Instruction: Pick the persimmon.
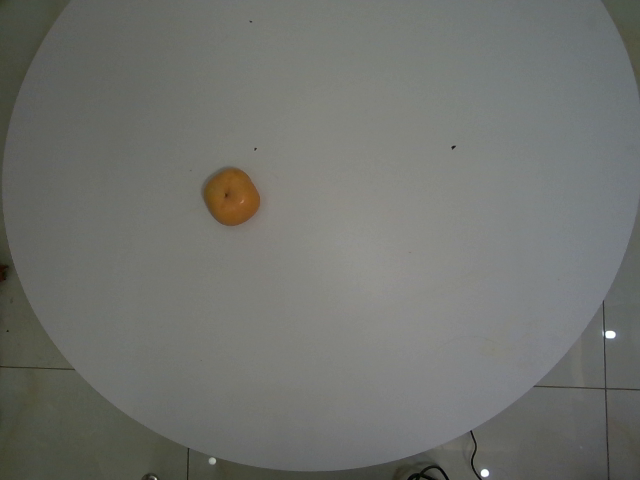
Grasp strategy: vertical